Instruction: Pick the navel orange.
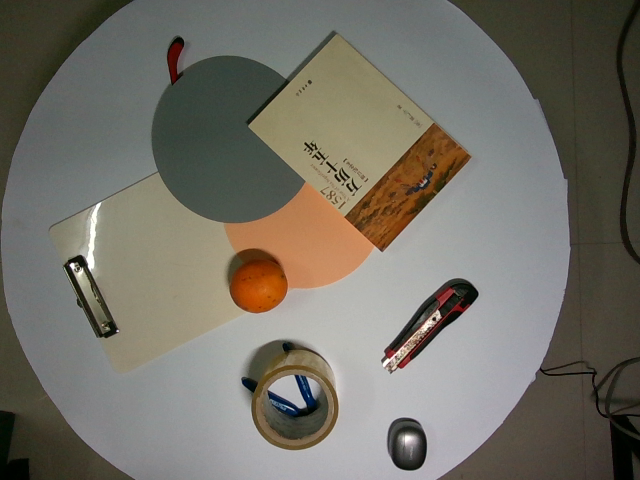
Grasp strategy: vertical